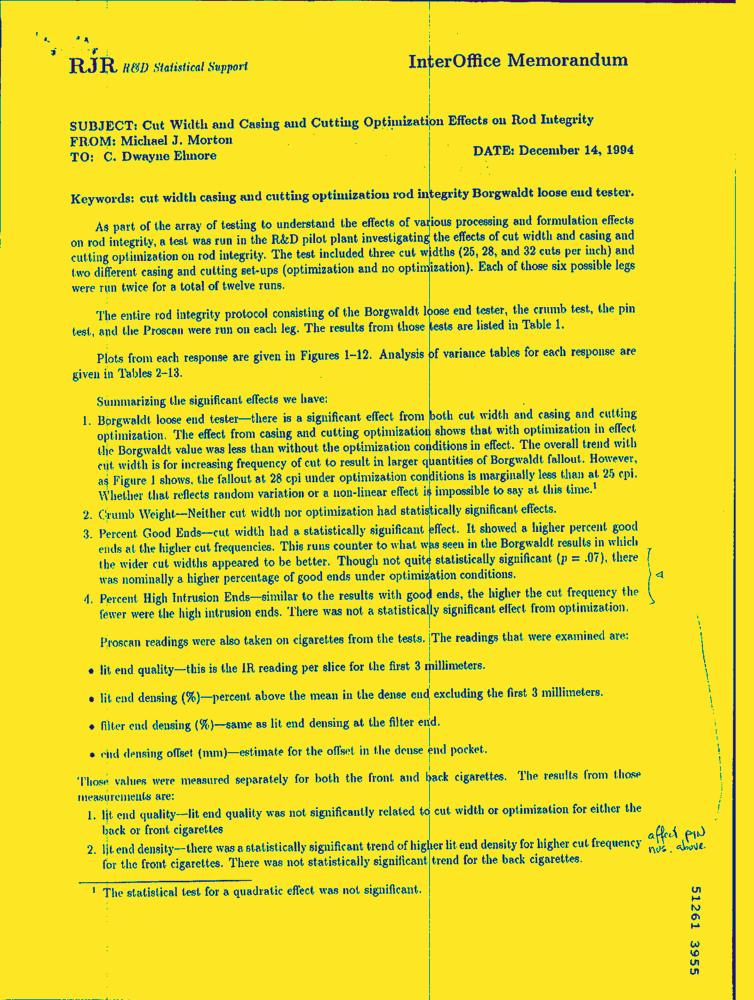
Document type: Letter-Doc